Identify and extract the amount in words, amount in numbers, payee name, cheque date, and bank name from the image.
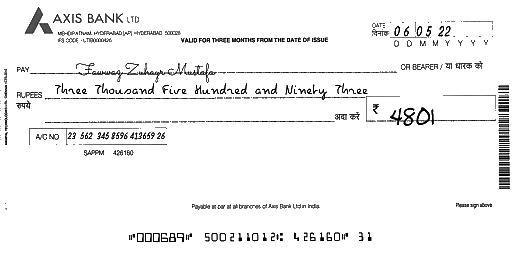
amt_in_words: Three Thousand Five Hundred and Ninety Three
amt_in_figures: 4801
payee_name: Fawwaz Zuhayr Mustafa
bank_name: AXIS BANK
cheque_date: 06/05/22